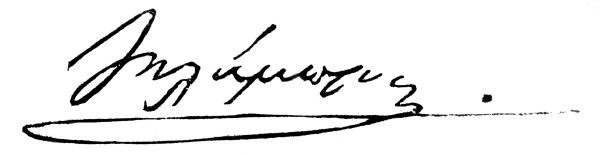
Signature of: spyridon lambros